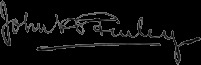
Signature of: john huston finley